Question: What might the diagnosis be?
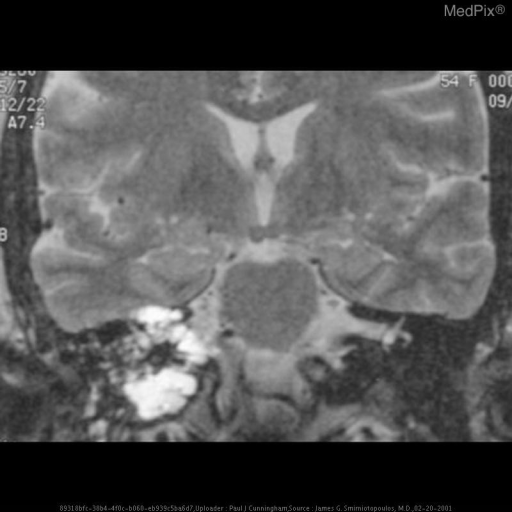
Answer: The possible diagnosis includes Endolymphatic sac tumor
	"Heffner tumor"
	cystic and papillary adenocarcinoma
Chondroid tumor
	Chondroma/Chondrosarcoma
	Chondromyxoid fibroma
Other destructive petrous masses
	cholesterol granuloma
	epidermoid
	metastasis.